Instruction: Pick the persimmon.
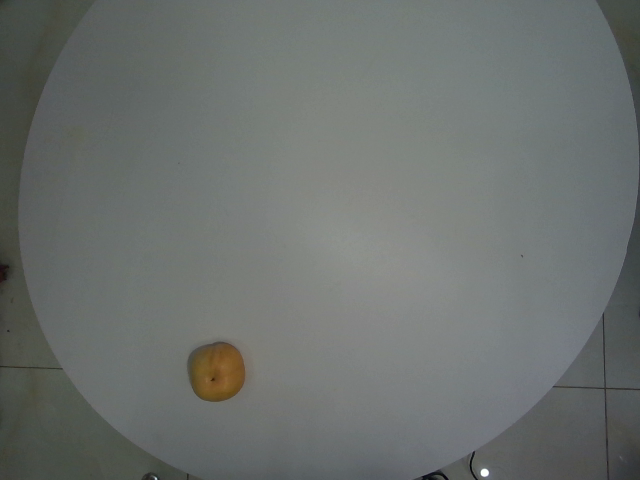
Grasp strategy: vertical